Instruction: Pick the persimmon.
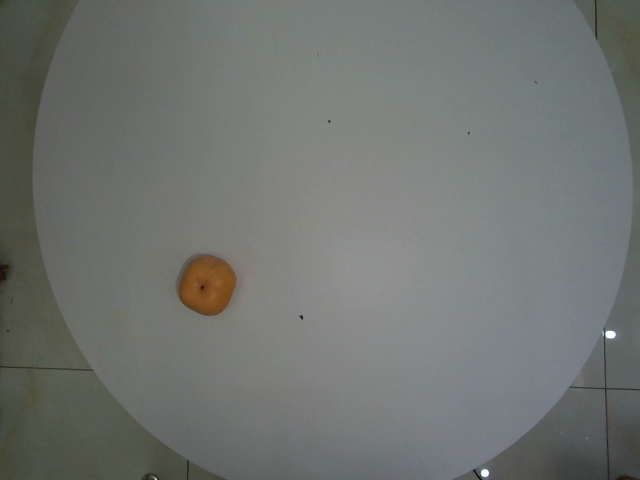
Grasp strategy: vertical